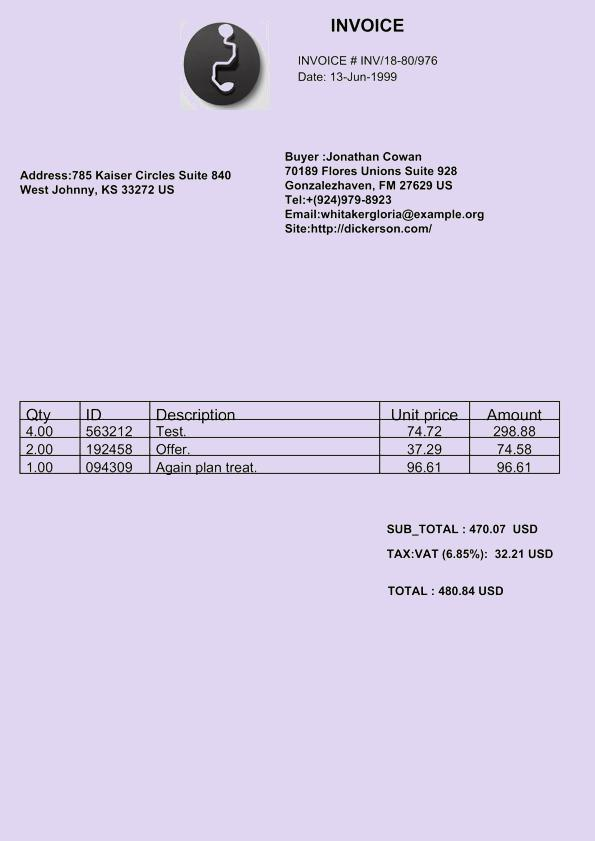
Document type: Invoice